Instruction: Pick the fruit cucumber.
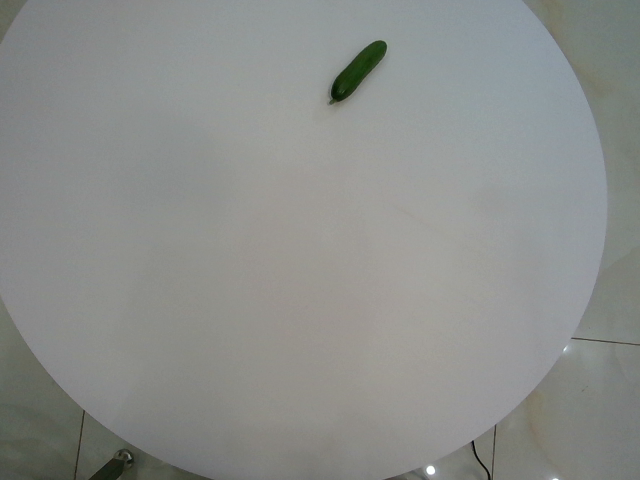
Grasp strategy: vertical